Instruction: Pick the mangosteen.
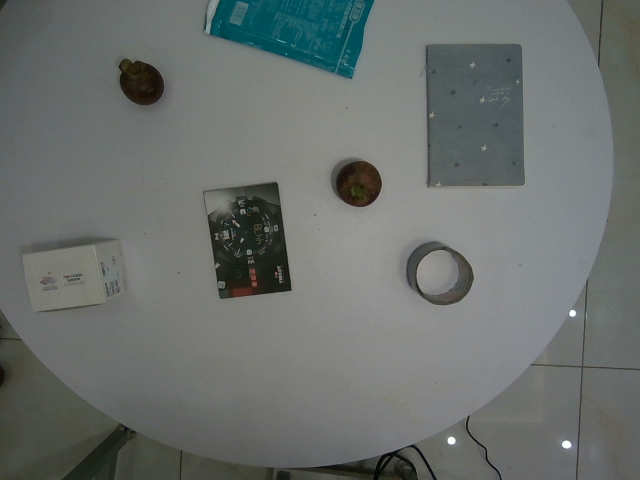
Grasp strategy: vertical